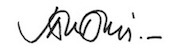
Signature of: jack bertoli